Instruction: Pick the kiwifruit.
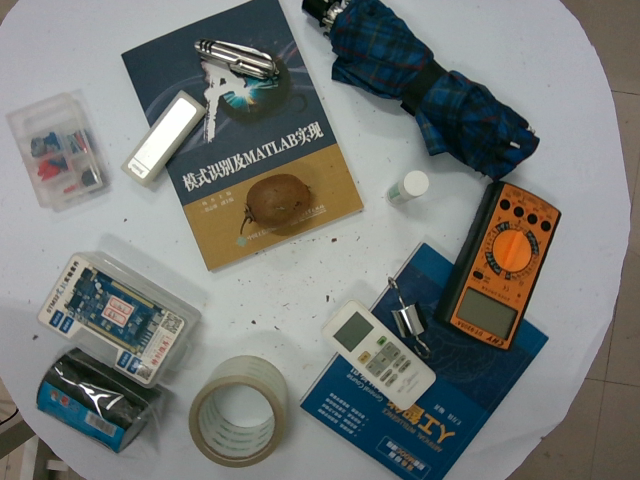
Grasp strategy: vertical